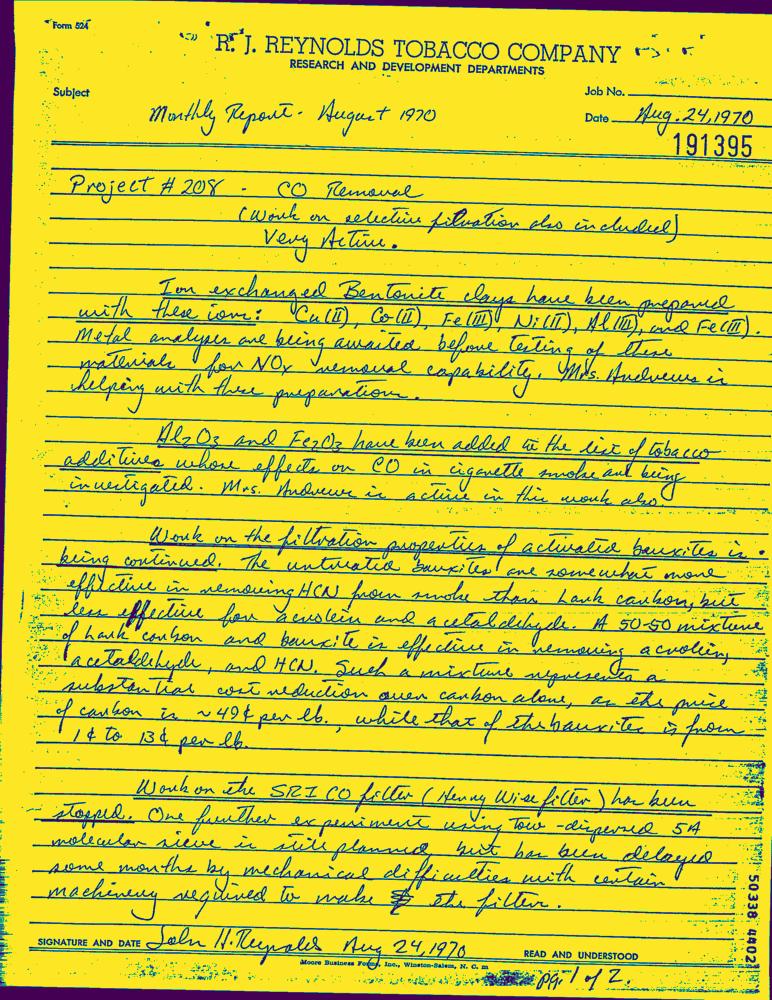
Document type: Hand-Written